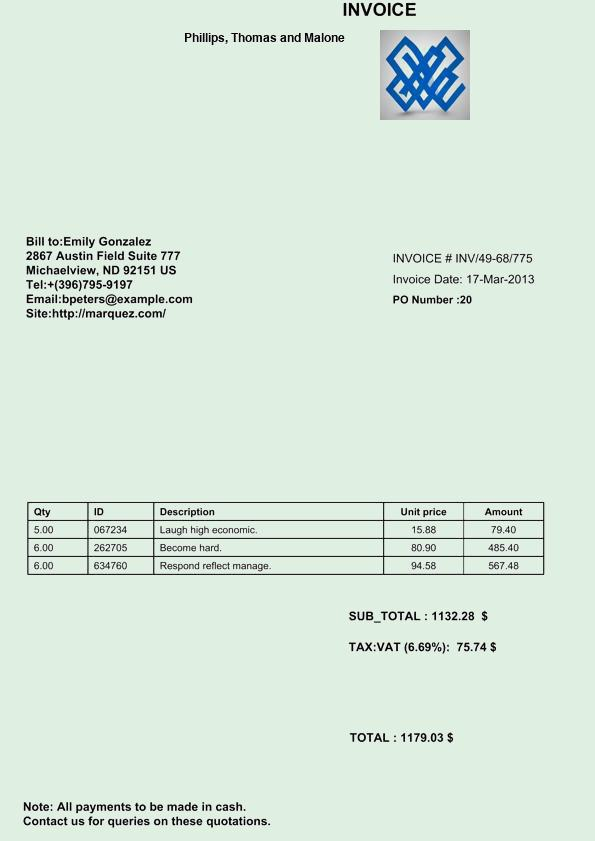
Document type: Invoice